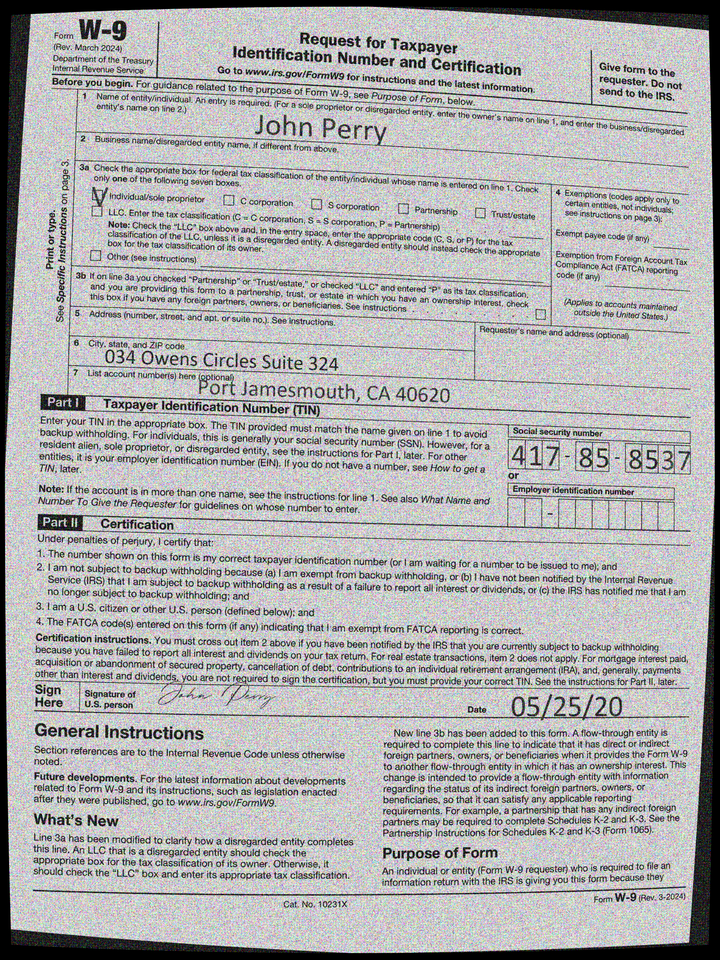
adr1: 034 Owens Circles Suite 324
adr2: Port Jamesmouth, CA 40620
cbx: yes
ssn: 417858537
enm: John Perry
sdt: 05/25/20